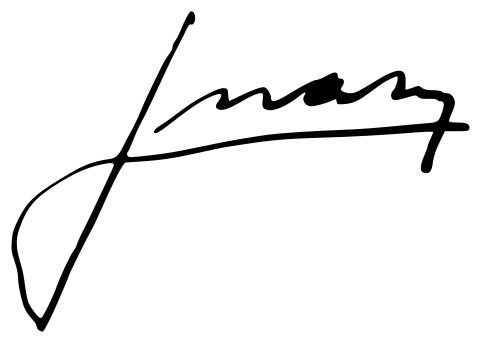
Signature of: infante juan count of barcelona